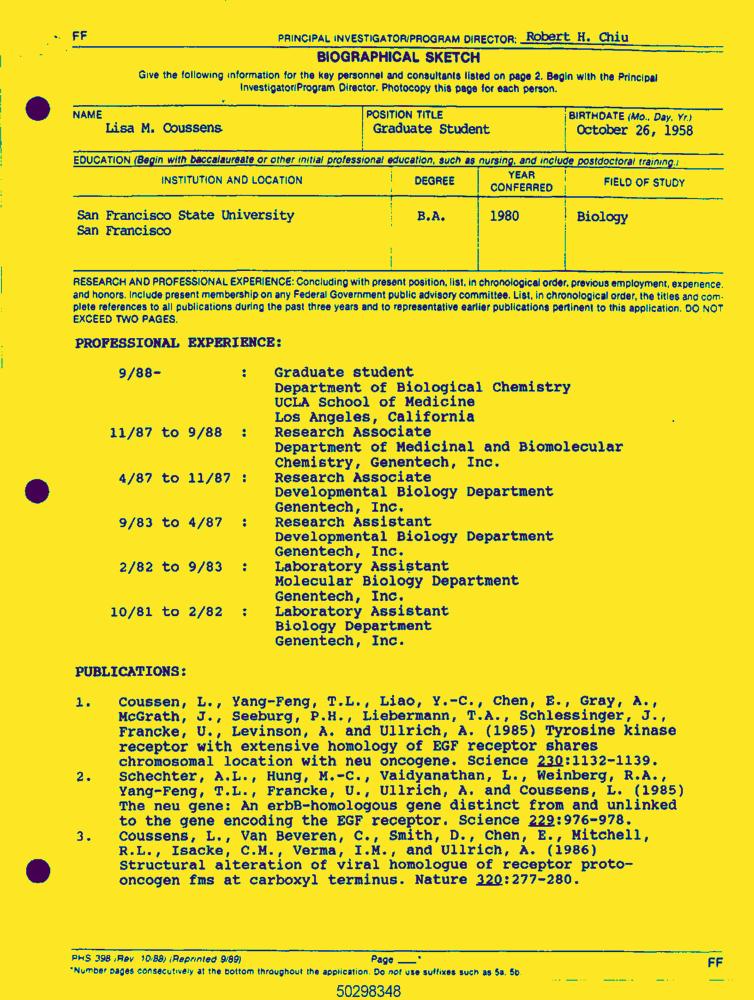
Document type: Resume-Doc